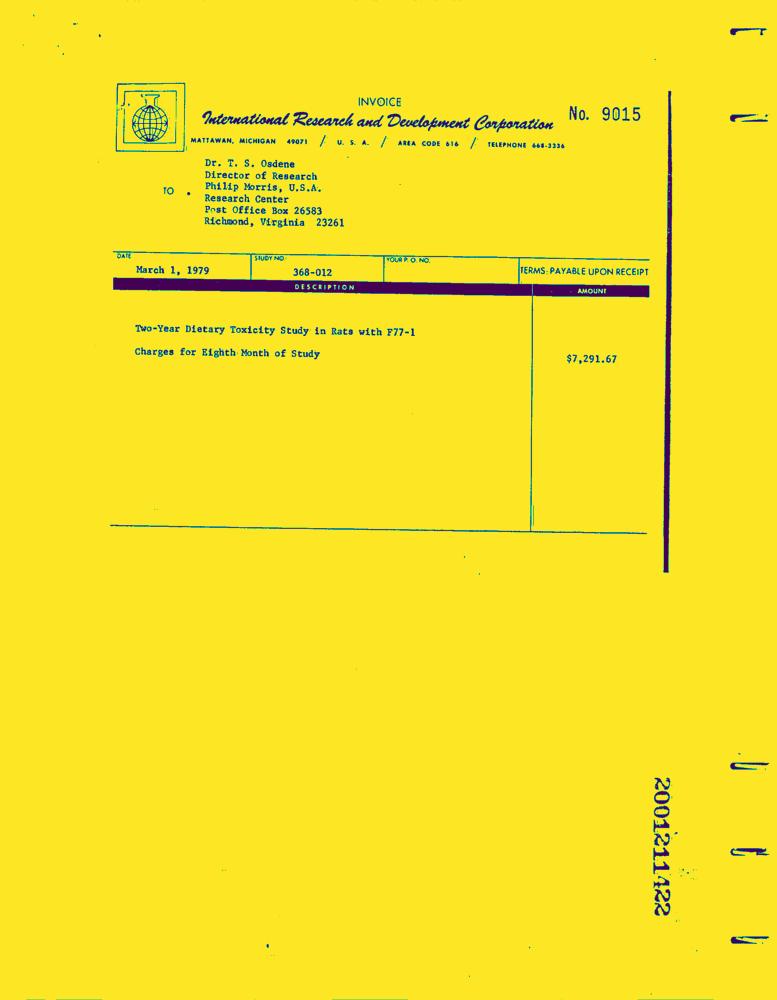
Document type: Invoice-Doc